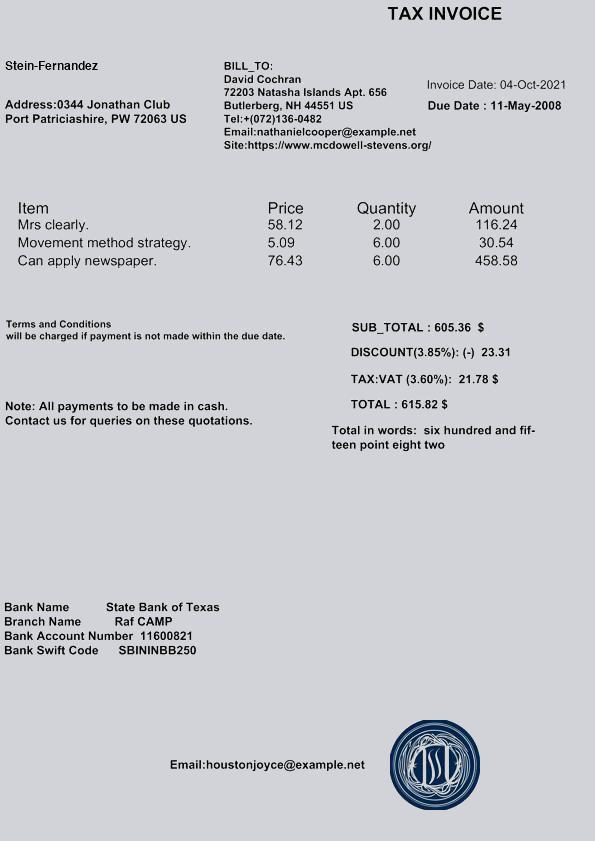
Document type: Invoice